Question: What is the name of the tenant mentioned in the document?
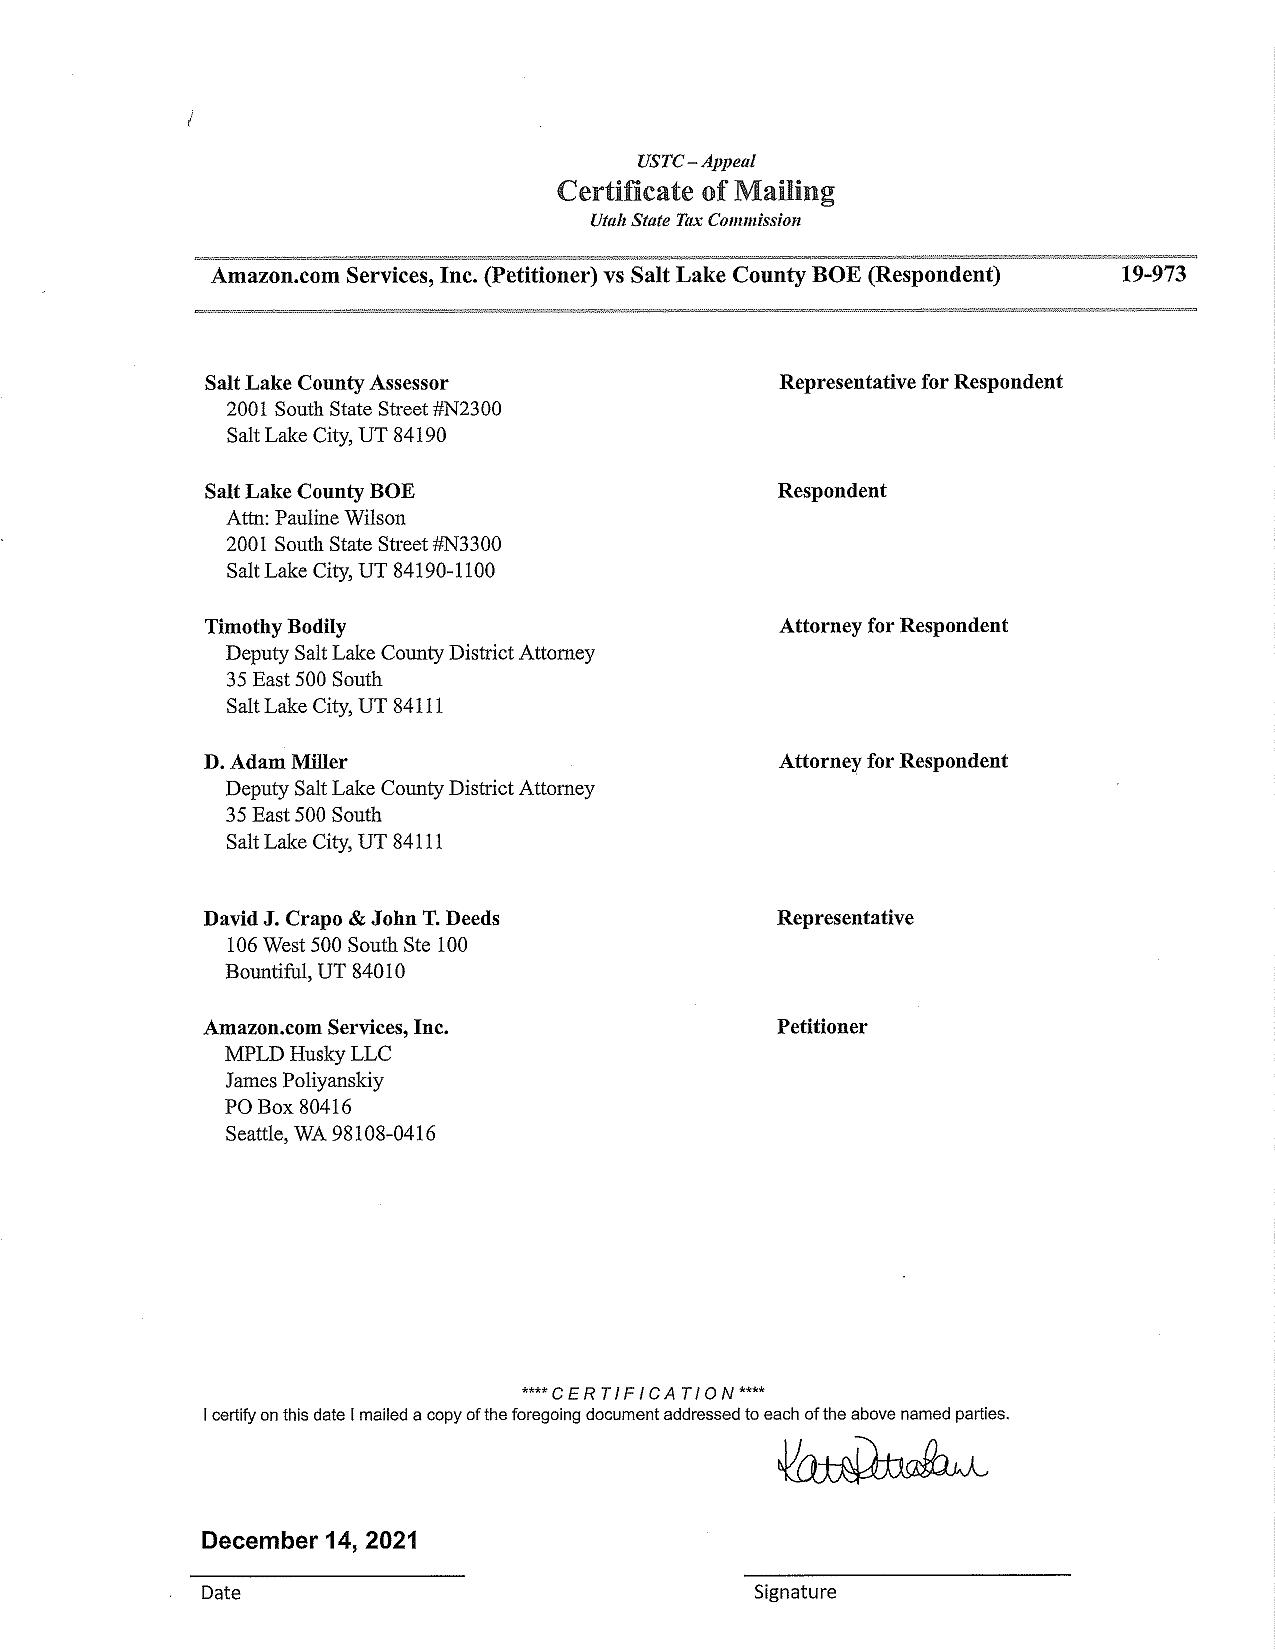
Answer: "Amazon.com Services, Inc. (Petitioner) vs Salt Lake County BOE (Respondent)"